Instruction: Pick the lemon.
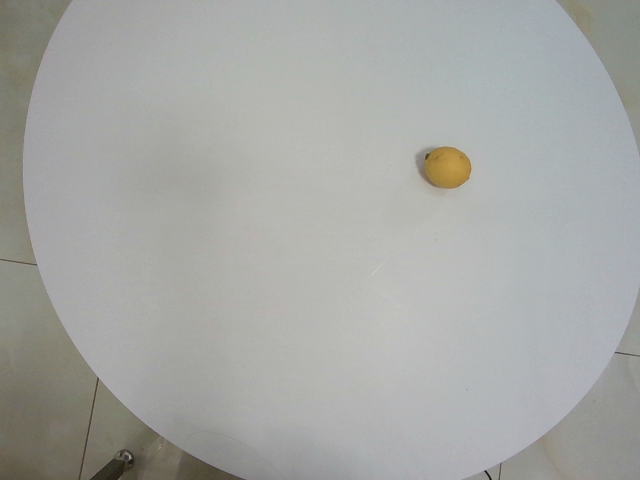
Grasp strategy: vertical